Question: What are the imaging findings?
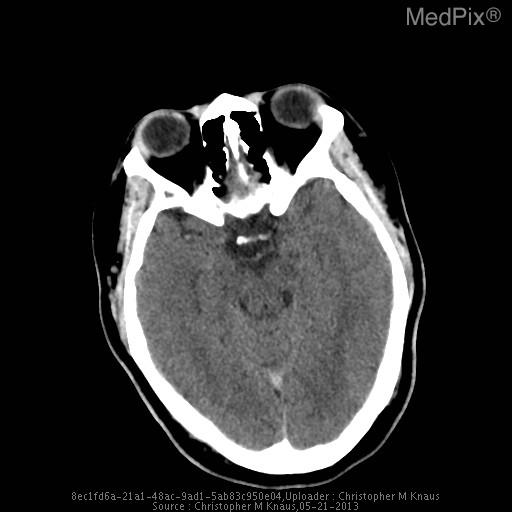
Answer: The imaging shows The vein of Galen, straight sinus, and dominant left transverse venous dural sinus are particularly hyperattenuating, and apparently prominent in caliber.

The superior sagittal sinus is notably less hyperattenuating and is normal in appearance.  The right transverse dural venous sinus is hypoplastic.

Gray/white matter discrimination is preserved.  There is no evidence for infarction or intracranial hemorrhage.  There are no brain masses or mass effect.  There is no hydrocephalus.

The skull is intact.  The partially imaged aerated portions of the skull base are free of significant effusions..

Impression: The vein of Galen, straight sinus, and dominant left transverse venous dural sinus are all particularly hyperattenuating and apparently prominent in caliber, all very concerning for thrombosis. The vein of Galen, straight sinus, and dominant left transverse
venous dural sinus are all particularly hyperattenuating and apparently prominent in caliber..